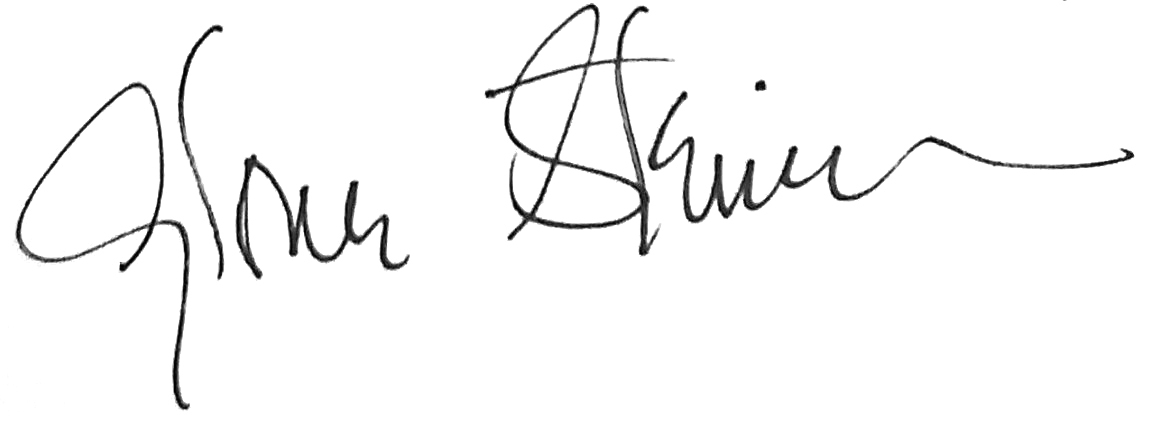
Signature of: gloria steinem